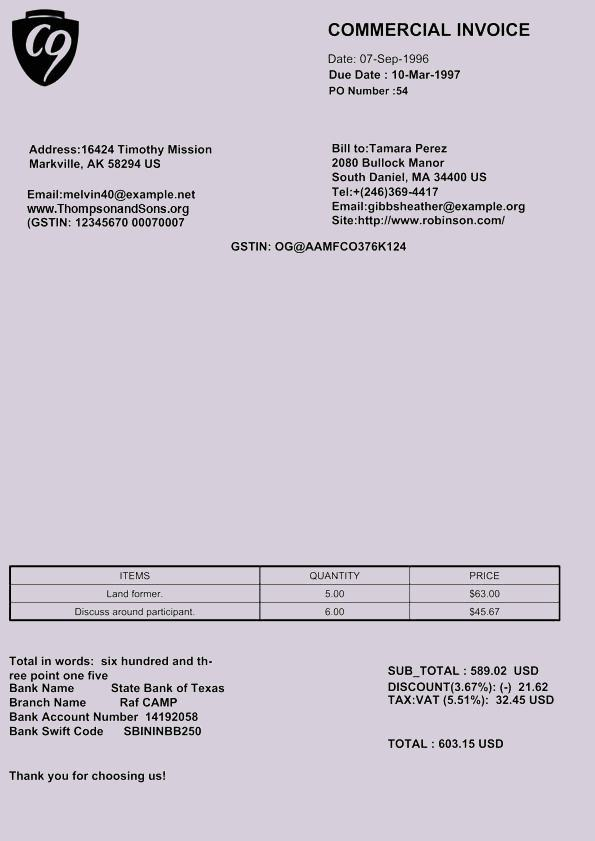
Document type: Invoice